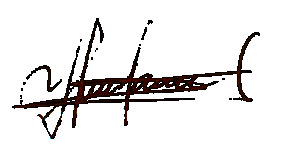
Signature of: elenis del valle rodriguez